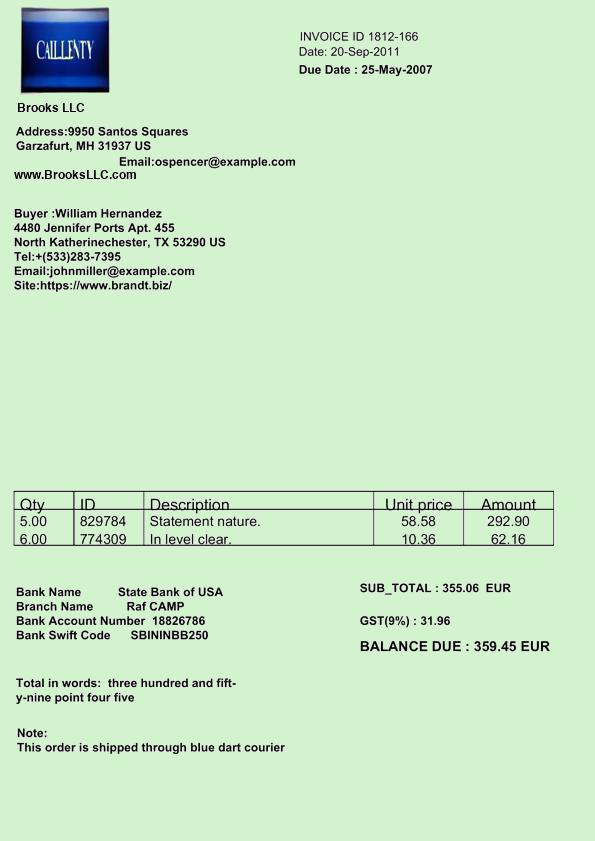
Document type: Invoice